Question: Which state is mentioned in the document?
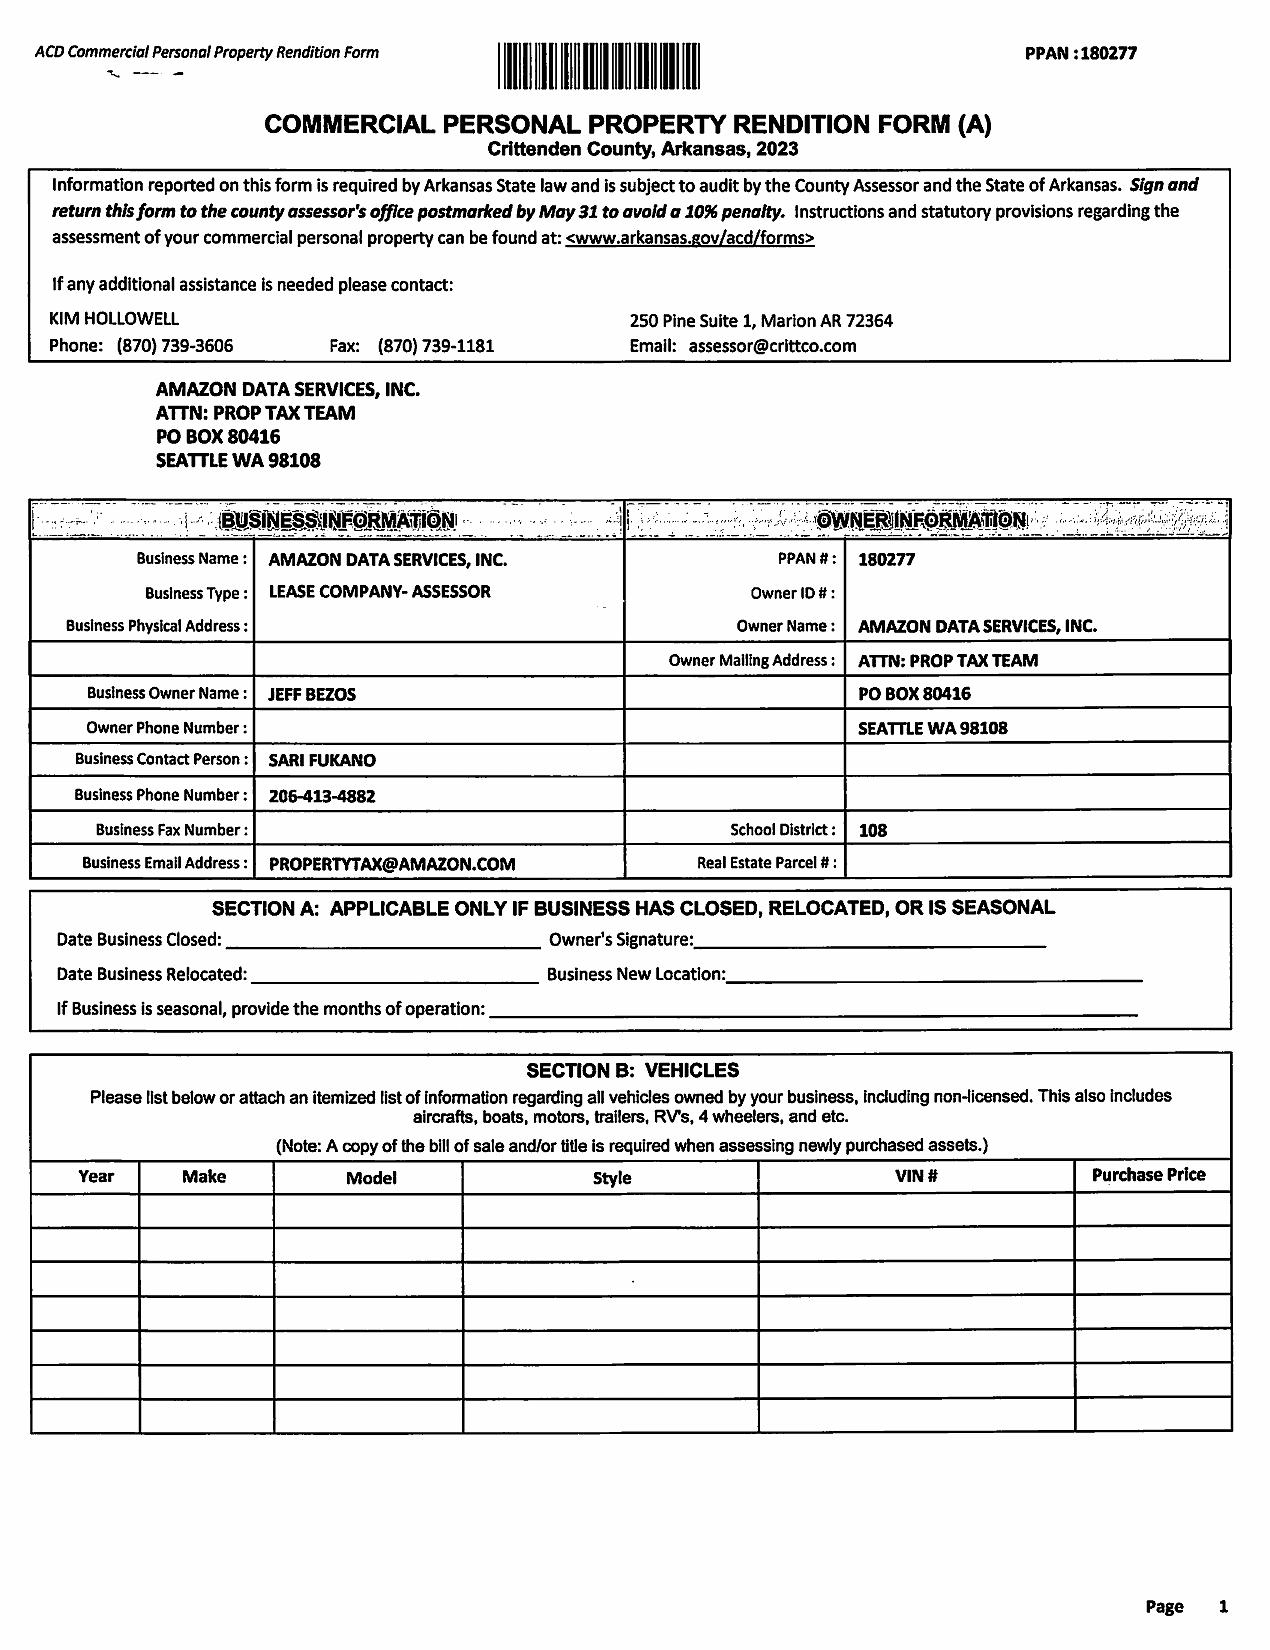
Answer: "Arkansas"